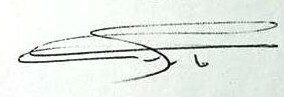
Signature of: māzin mubārak